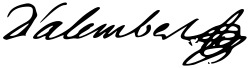
Signature of: jean le rond d alembert